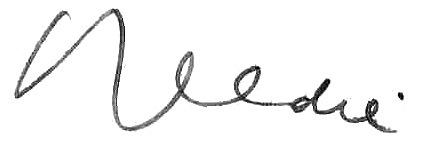
Signature of: constantin beldie